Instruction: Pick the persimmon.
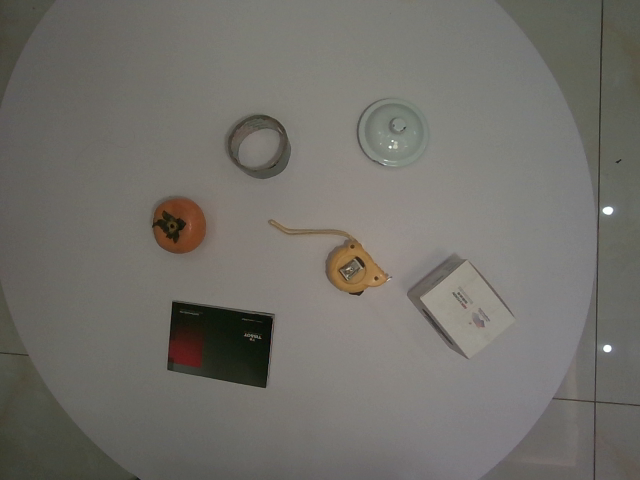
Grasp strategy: vertical